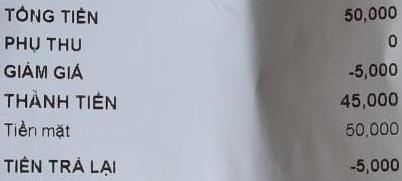
TỔNG TIỀN 50,000
PHỤ THU 0
GIẢM GIÁ -5,000
THÀNH TIỀN 45,000
Tiền mặt 50,000
TIỀN TRẢ LẠI -5,000